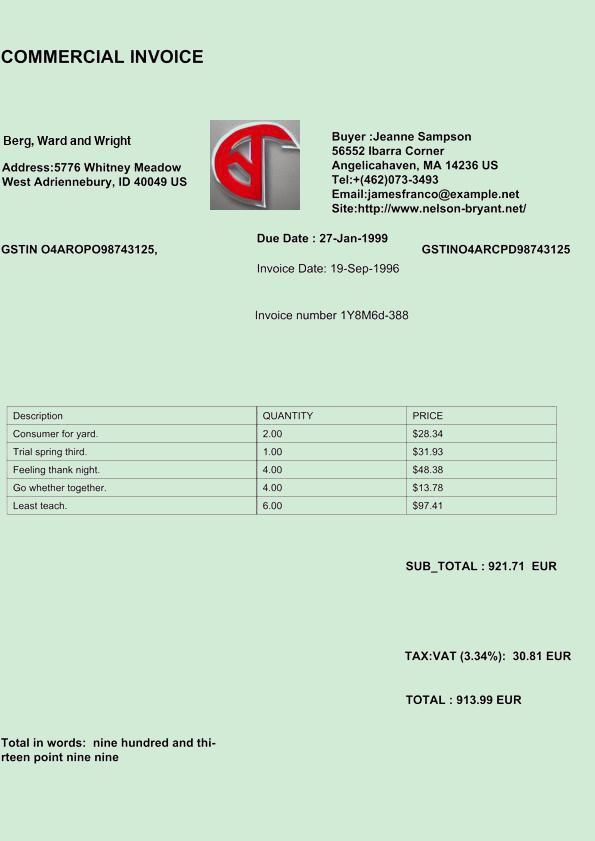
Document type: Invoice